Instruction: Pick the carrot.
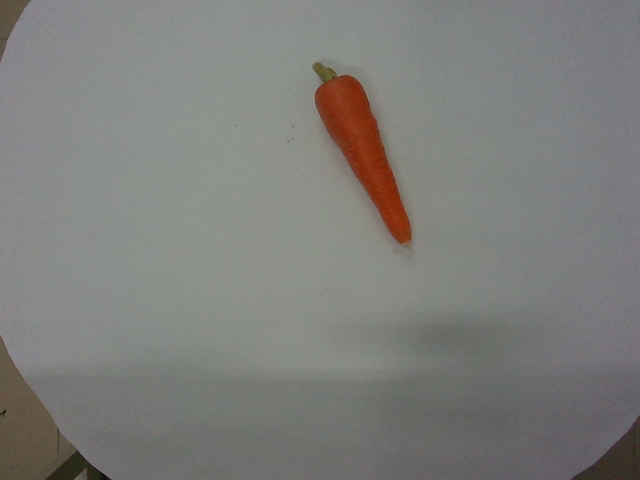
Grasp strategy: vertical